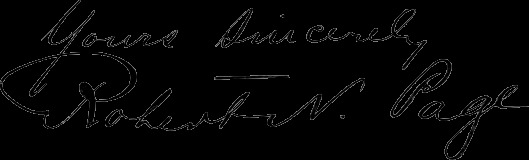
Signature of: robert n page